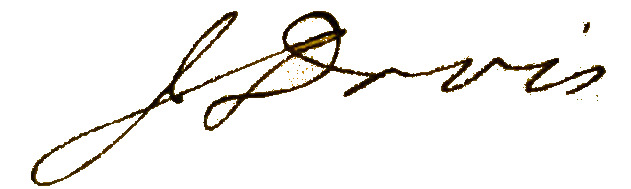
Signature of: john davis